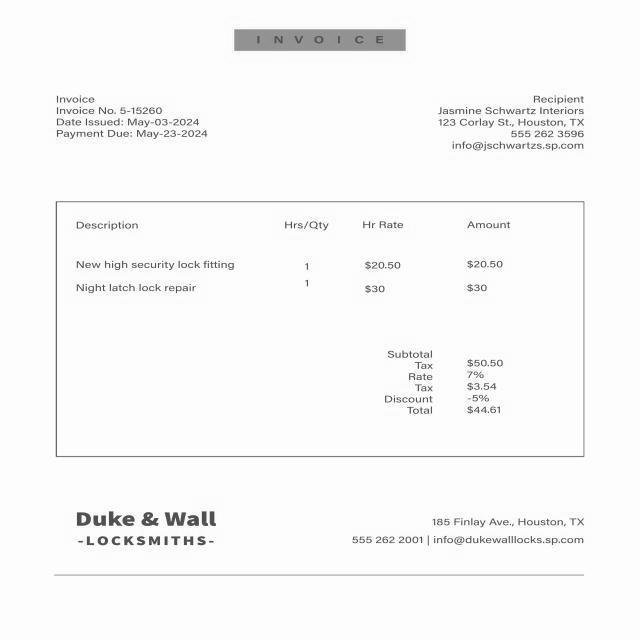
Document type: Invoice